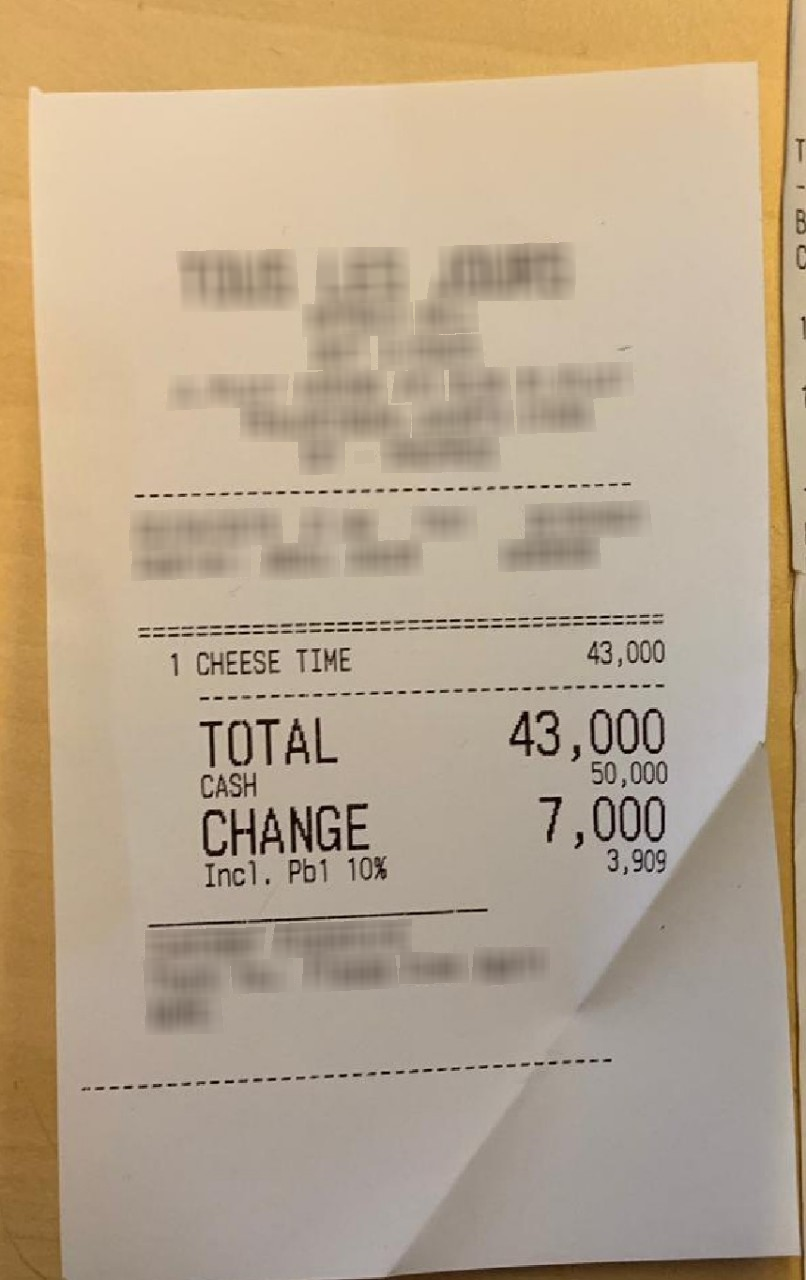
Number of items: 3
Tax: 3,909
Total: 43,000
OCR text regions:
text: Incl.
text: Pb1
text: 10%
text: 3,909
text: 1
text: CHEESE
text: TIME
text: 43,000
text: TOTAL
text: 43,000
text: CASH
text: 50,000
text: CHANGE
text: 7,000